Question: What is the suspected problem?
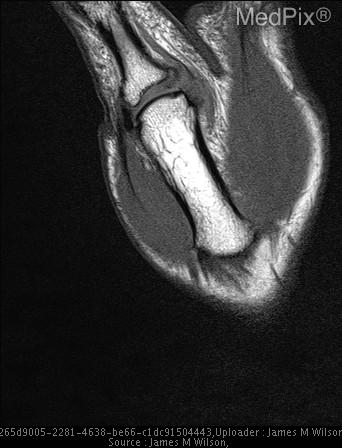
Answer: The findings suggest retracted ulnar collateral ligament with aponeurosis interposed between ligament and attachment site. Ulnar Collateral Ligament Tear, Stener Lesion seen on dorsal aspect of metacarpophalangeal joint. The patient might have a history of 28yo male with no significant PMH presents with CC of "sprained right thumb.".